Question: What do the imaging results show?
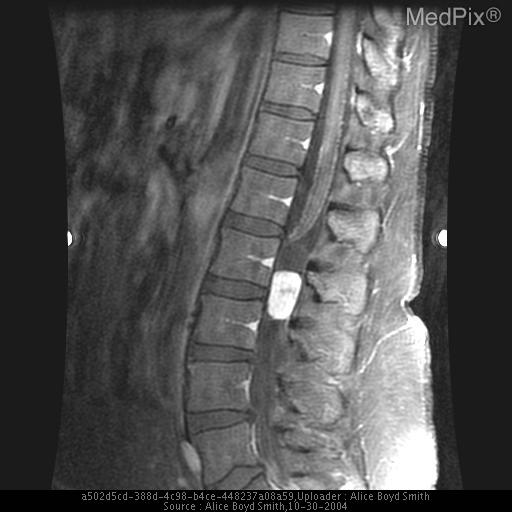
Answer: The imaging shows Routine MRI imaging demonstrated and extramedullary intradural ovoid lesion at the L2 level. Sagital T1W image with gadolinium demonstrates an enhancing solid componenet inferiorly and a cystic component superorly..